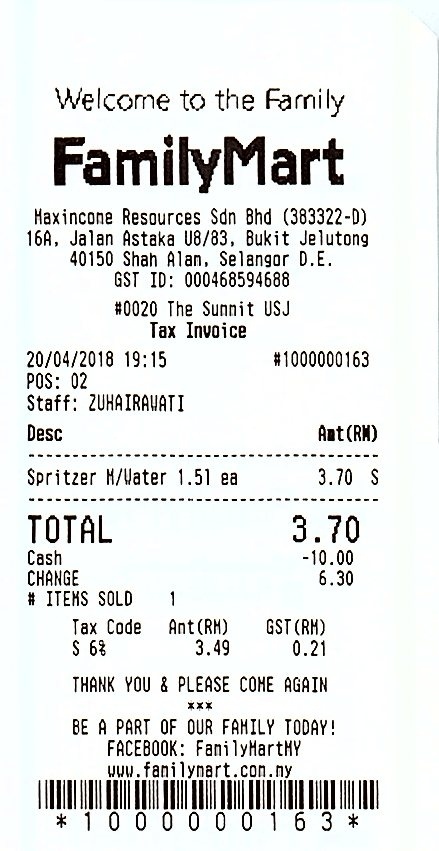
WELCOME TO THE FAMILY
FAMILYMART
HAXINCONE RESOURCES SDN BHD (383322-D)
16A, JALAN ASTAKA U8/83, BUKIT JELUTONG
40150 SHAH ALAN, SELANGOR D.E.
GST ID: 000468594688
#0020 THE SUNNIT USJ
TAX INVOICE
20/04/2018 19:15
#1000000163
POS: 02
STAFF: ZUHAIRAWATI
DESC
AMT(RM)
SPRITZER M/WATER 1.51 EA
3.70
S
TOTAL
3.70
CASH
-10.00
CHANGE
6.30
# ITEMS SOLD
1
TAX CODE
ANT(RM)
GST(RM)
S 6%
3.49
0.21
THANK YOU & PLEASE COME AGAIN
***
BE A PART OF OUR FAMILY TODAY!
FACEBOOK: FAMILYHARTMY
WWW.FAMILYMART.COM.MY
* 1 0 0 0 0 0 0 1 6 3 *